Question: What was observed in the imaging?
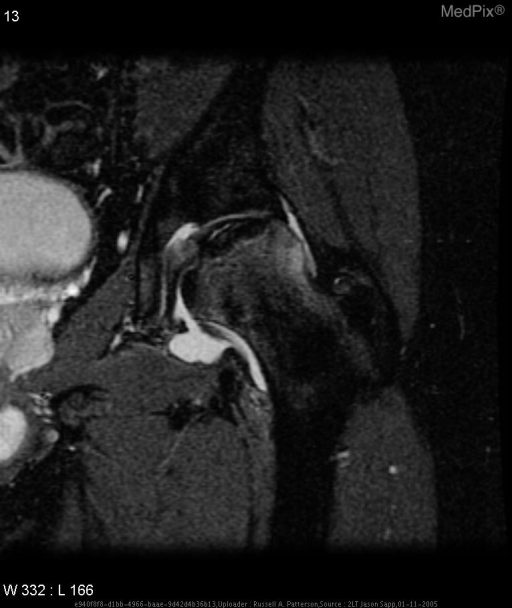
Answer: The imaging shows Imaging Findings: Anteroposterior (AP) radiograph of the hips at presentation was normal and showed normal mineralization with no evidence of subluxation, dislocation, fractures, or osteoblastic/osteolytic changes.  Magnetic resonance (MR) imaging of both the right and left hips demonstrated subchondral low signal intensity of the femoral head on coronal T1 imaging, best seen on the left, that becomes high signal intensity on a coronal STIR (fat suppressed) image.  There was also increased signal intensity of the femoral neck, particularly the lateral margin, on STIR imaging.  A subsequent AP hip radiograph 2 months after presentation shows new subchondral fracture lucencies in the right and left femoral heads and mild flattening of the left superior head along with bilateral preserved joint space.  A year after presentation, an AP hip radiograph showed an increase in collapse of the left femoral head and bilateral early degenerative change of the hips. STIR coronal MR image of the shows that the areas of low signal intensity on the T1-weighted MR image that become high signal intensity on a coronal STIR image.  There is also increased signal intensity of the femoral neck, particularly the lateral margin..